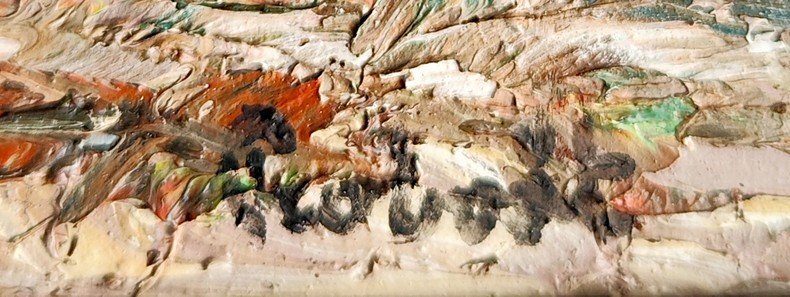
Signature of: jiří probošt